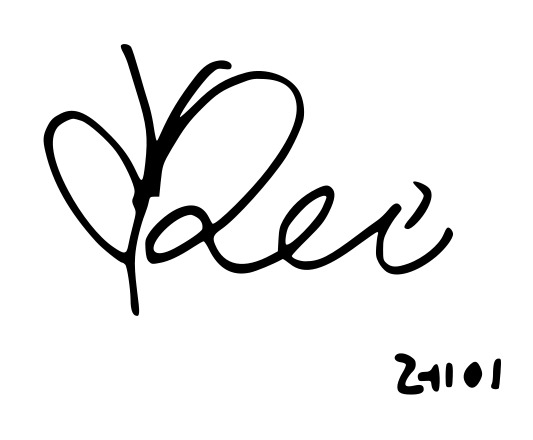
Signature of: rei